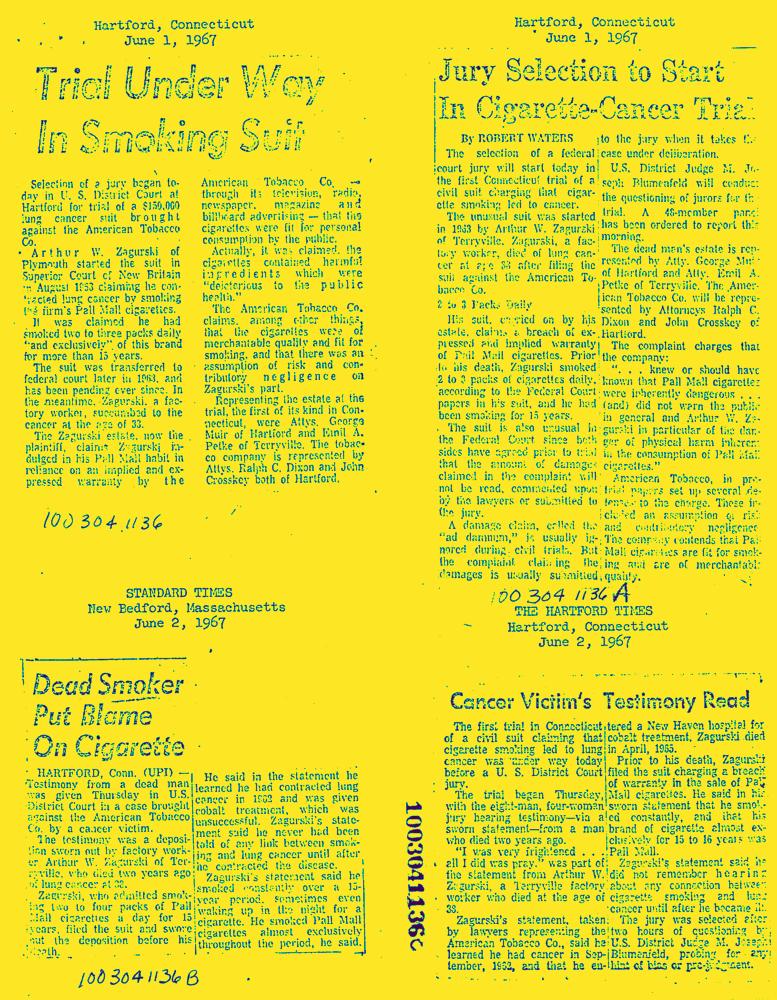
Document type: News-Article